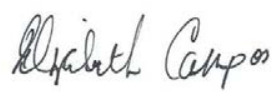
Signature of: elizabeth campos